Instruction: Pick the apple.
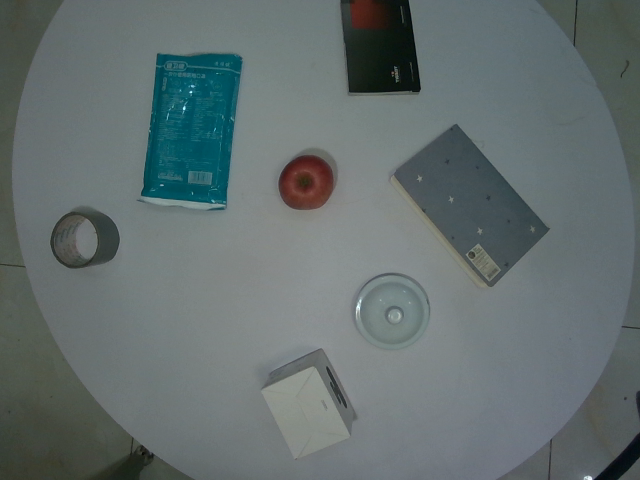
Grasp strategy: vertical